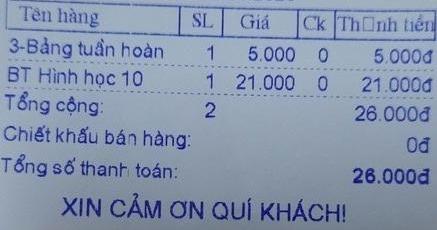
<table>
<tr>
<th>Tên hàng</th>
<th>SL</th>
<th>Giá</th>
<th>Ck</th>
<th>Thành tiền</th>
</tr>
<tr>
<td>3-Bảng tuần hoàn</td>
<td>1</td>
<td>5.000</td>
<td>0</td>
<td>5.000đ</td>
</tr>
<tr>
<td>BT Hình học 10</td>
<td>1</td>
<td>21.000</td>
<td>0</td>
<td>21.000đ</td>
</tr>
</table>
Tổng cộng: 2 26.000đ
Chiết khấu bán hàng: 0đ
Tổng số thanh toán: 26.000đ
XIN CẢM ƠN QUÍ KHÁCH!